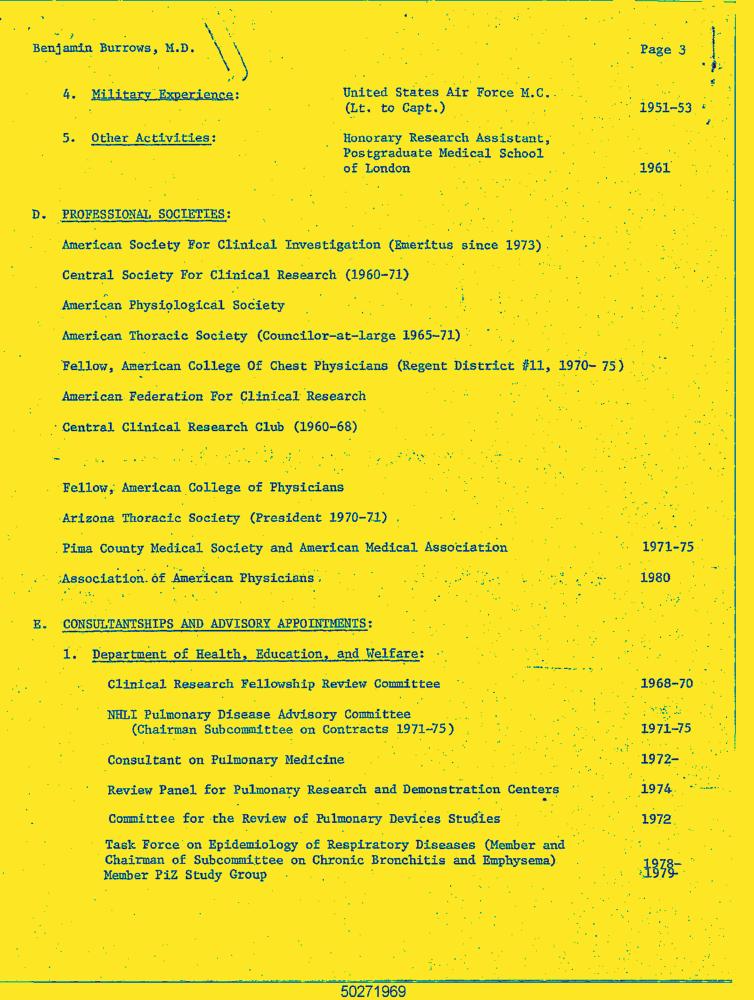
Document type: Resume-Doc